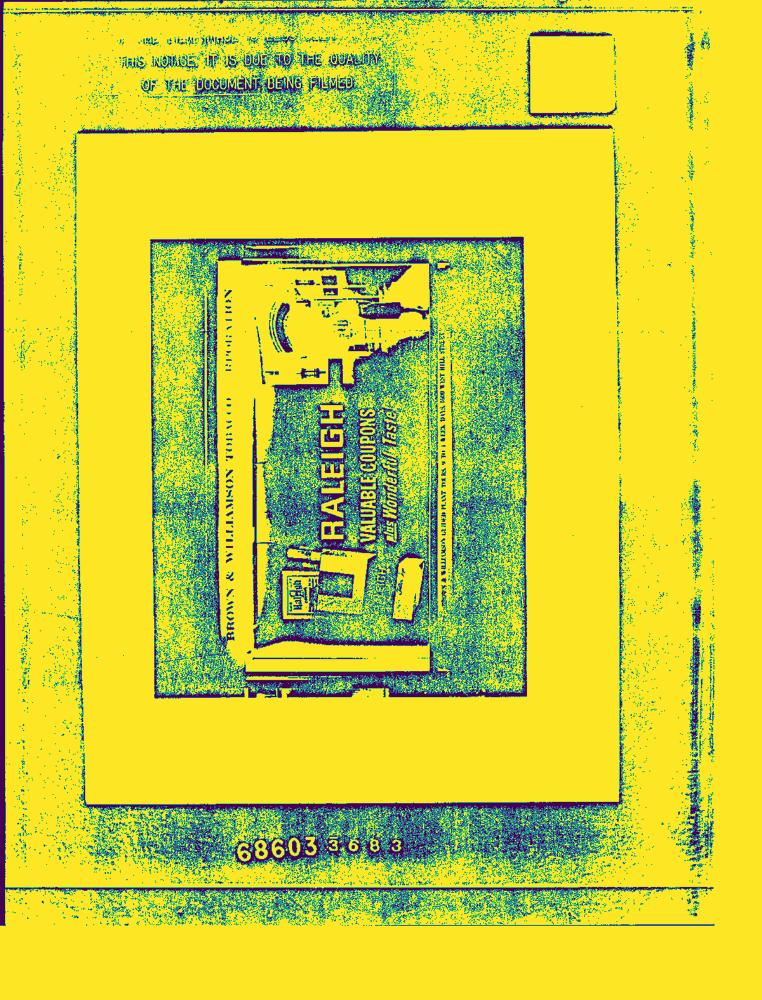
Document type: AD